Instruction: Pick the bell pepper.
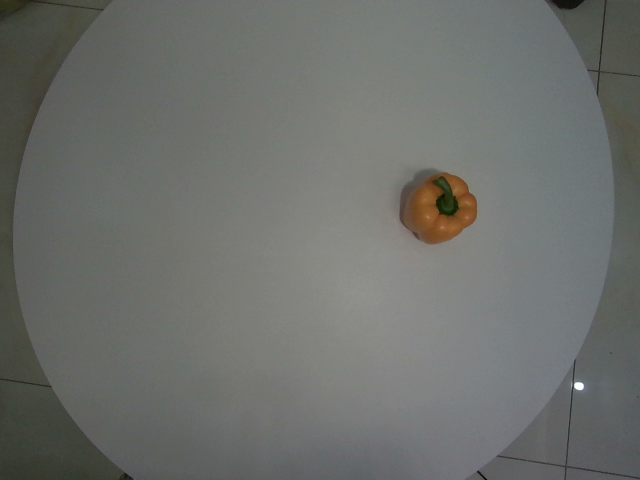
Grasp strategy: vertical